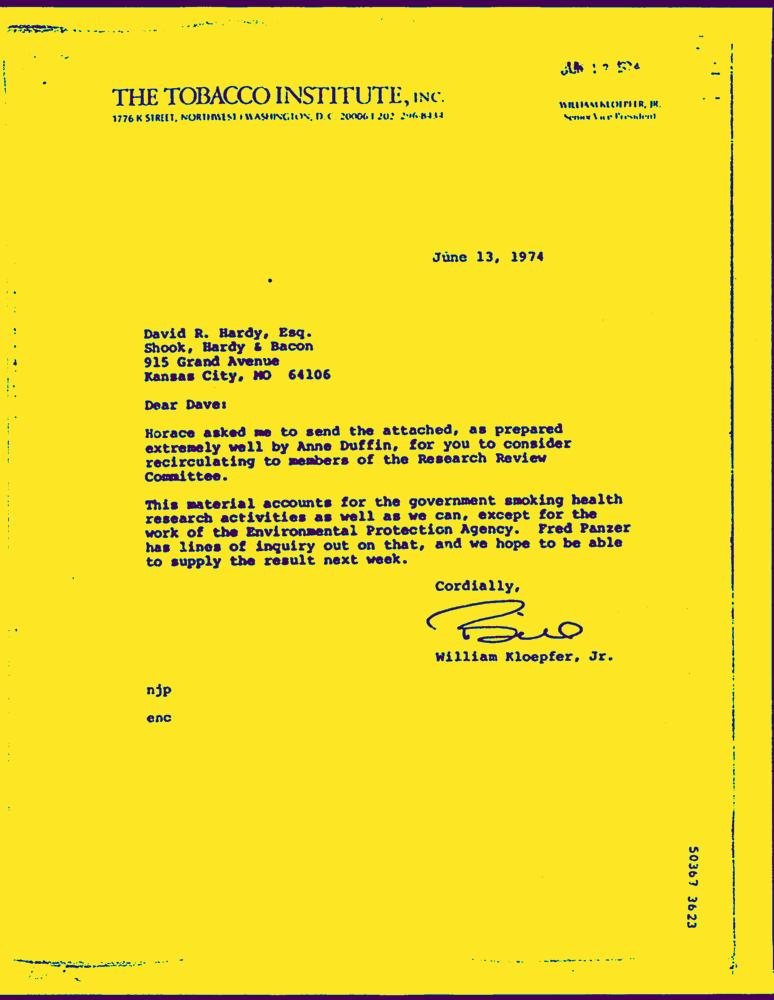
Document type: Letter-Doc